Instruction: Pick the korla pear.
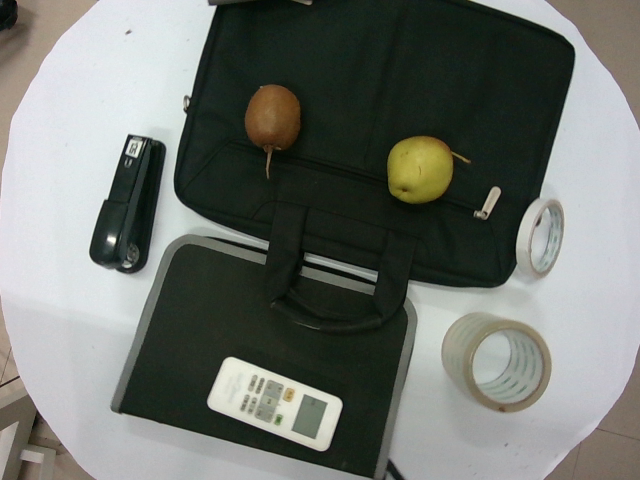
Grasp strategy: vertical